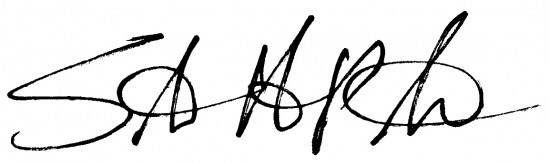
Signature of: strom peterson